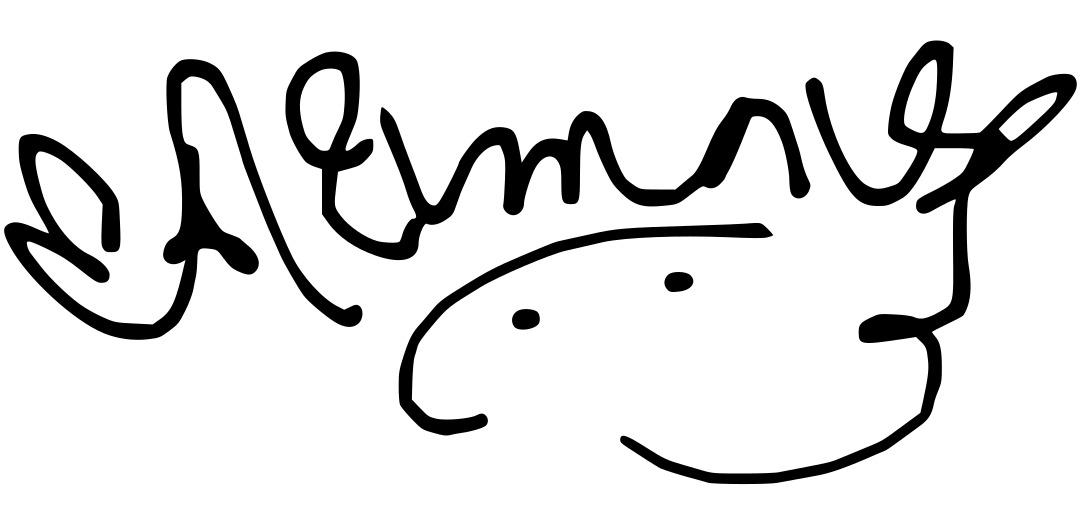
Signature of: harish meenashru